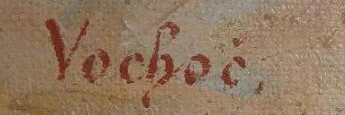
Signature of: jan vochoč